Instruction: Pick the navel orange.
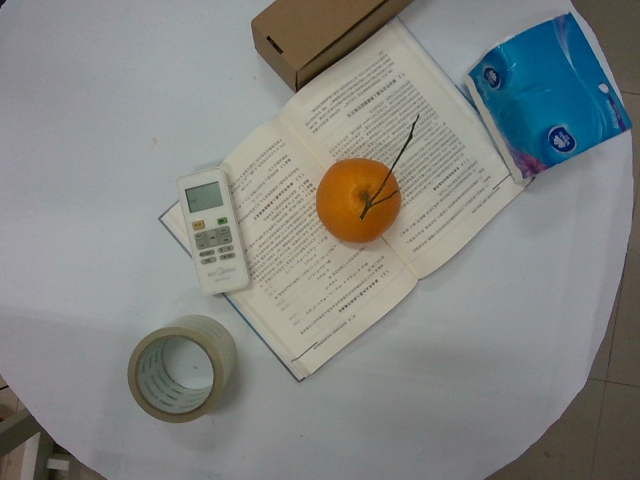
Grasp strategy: vertical